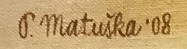
Signature of: pavel matuška